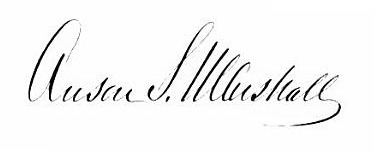
Signature of: anson s marshall